Question: Talk about the condition:
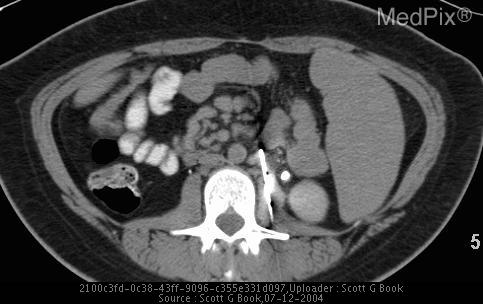
Answer: The disease is discussed as: Clinical: Sarcoidosis is a disease of non caseating granulomas.  The specific etiology of sarcoidosis has not yet been identified, but it likely the combination of environmental and genetic factors. Events are triggered by an unknown factor with activation of pulmonary T cells and pulmonary alveolar macrophages. T cells proliferate in the lungs and release chemotactic factors which attract monocytes into the lungs, increasing the macrophage response which in turn leads to proliferation of fibroblasts with promotion of collagen synthesis and eventual fibrosis. Hypercalcemia and elevated serum angiotensin-converting enzyme are seen secondary to activation of pulmonary alveolar macrophages.  Hypercalcemia can lead to nephrocalcinosis. T cell changes in the lungs are not seen in the peripheral circulation where there is lymphopenia.  Manifestations are also seen in other organ systems. Bilateral hilar lymphadenopathy is present in about 80% cases and is often asymptotic but may be associated with dull ache, malaise and fever. Generalized lymphadenopathy may occur in about 10%. Nervous system involvement includes cranial nerve palsies and neuropathy.  The eyes can be involved with uveitits and keratoconjuctivivits.  Skeletal manifestations include phalangeal cysts and arthritis.  The heart can be affected with cardiomyopathy and associated heart block.  In the united stated, sarcoid is more common in blacks. In blacks, the skin, joints, and eyes are more often involved.   Additionally, manifestation of the disease tends to be more florid in blacks.

Radiographic findings: Plain film CXR abnormalities are found in over 90% of patients.  Bilateral hilar adenopathy is most common, oftentimes with right paratracheal and AP window adenopathy. Subcarinal nodes are less common. Lymph nodes can calcify, usually in an amorphous, popcorn-like fashion.  Nodal calcification is related to duration of disease. Sarcoid causes interstitial lung disease, which can have a variety of appearances: a reticulo-nodular pattern is the most common and is typically bilateral and symmetric. An alveolar pattern with small indistinct nodular opacities can be seen but is actually the result of interstitial lung disease.
CT is more sensitive in the detection of adenopathy and parenchymal lung disease.  HRCT is used to evaluate for parenchymal lung disease demonstrating nodular peribronchiovascular thickening.  Similar changes may be noted along the fissures.  Nodules greater than 1 cm in diameter are actually the result of coalescence of small nodules. Areas of ground glass attenuation can be seen resulting from microscopic interstitial granulomas. CT appearance does not correspond well to patient’s pulmonary state. Sarcoid can lead to end stage fibrosis, which is indistinguishable from other causes.
Abdominal involvement includes liver involvement which most commonly produces hepatomegaly, but can result in focal nodules.  Additionally, hypodense splenic nodules can be found.  Intra-abdominal adenopathy can be seen in nearly a 3rd of patients.  Nephrolithiasis can be seen from hypercalcemia. Skeletal findings tend to involve the small bones of the hands with associated skin changes. Findings include a lace-like reticular pattern or cystic lesions. The bone lesions are hot on bone scan and FDG PET imaging.
Cardiac changes can include thinning of the myocardium seen on CT.  On MRI, there can be areas of increased MRI T2 signal intensity and areas of T-1 contrast enhancement.

Staging/prognosis: Staging is based upon the CXR findings. Stage 0- Normal CXR; Stage 1- Mediastinal/ Hilar adenopathy; Stage 2- Adenopathy plus parenchymal infiltrates; Stage 3- Lung infiltrates only; and Stage 4- Fibrosis/ Cystic changes. Prognosis is directly correlated with the patients staging.   Sarcoid will resolve in over half of stage 1 patients.  Overall, about 20% of affected patients will progress to pulmonary fibrosis with 5% mortality.

Treatment: Usually no treatment is necessary. Spontaneous remission occurs in 90% of patients with stage 1 pulmonary disease and half of patients with stage 2.  If chest x-rays showed persistent pulmonary infiltration with associated decreased serial lung functions oral steroids are used.  In patients who are unresponsive to steroids, other medications such as azathioprine or cyclosporin may be useful.   Chloroquine is used as a steroid sparing agent in patients with severe skin disease.